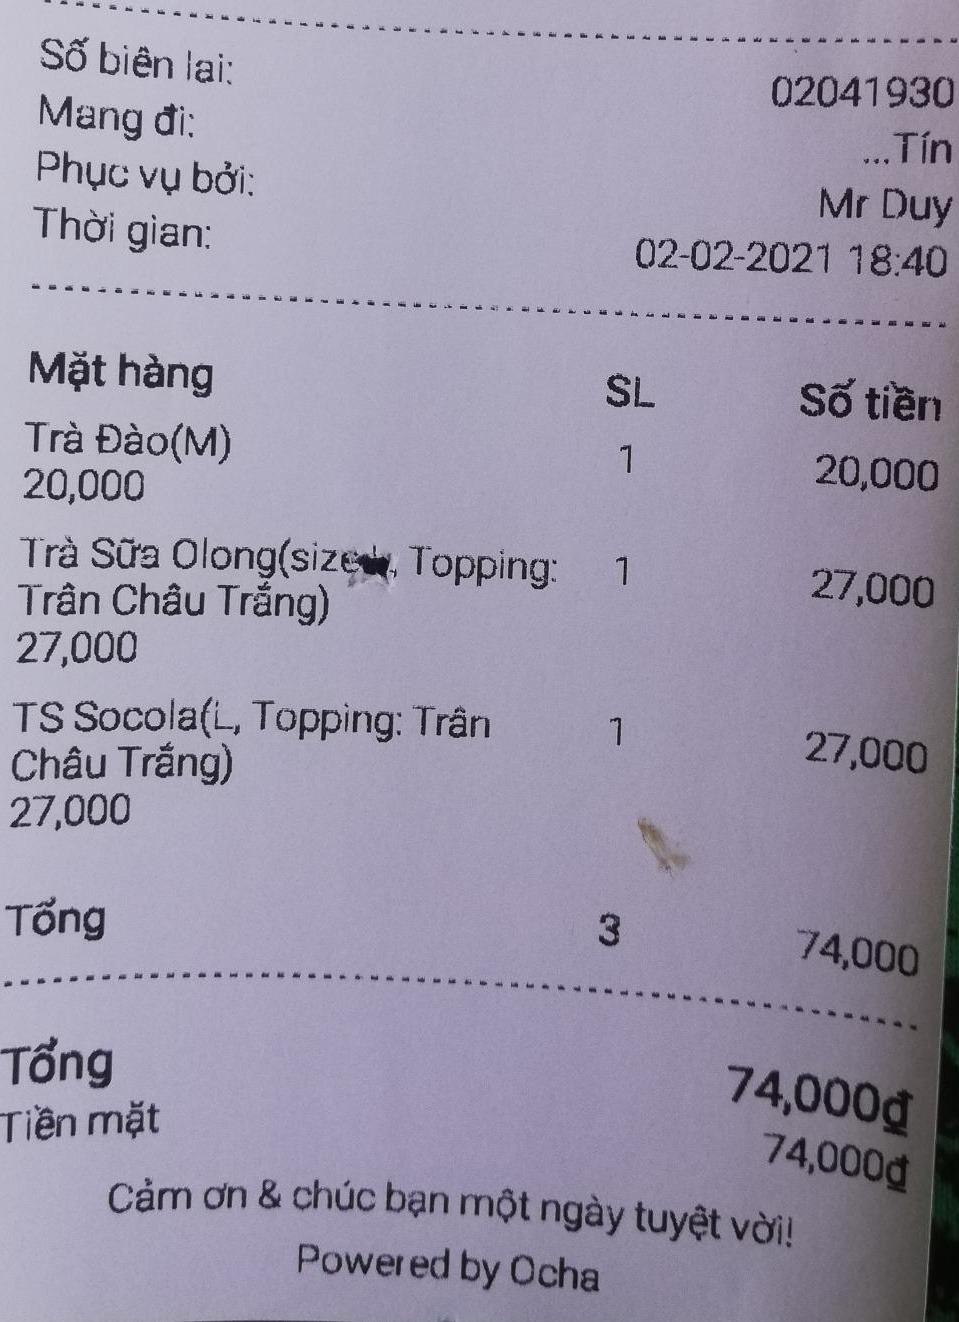
Số biên lai: 02041930
Mang đi: ...Tín
Phục vụ bởi: Mr Duy
Thời gian: 02-02-2021 18:40

<table>
<tr><th>Mặt hàng</th><th>SL</th><th>Số tiền</th></tr>
<tr><td>Trà Đào(M)<br>20,000</td><td>1</td><td>20,000</td></tr>
<tr><td>Trà Sữa Olong(size L, Topping: Trân Châu Trắng)<br>27,000</td><td>1</td><td>27,000</td></tr>
<tr><td>TS Socola(L, Topping: Trân Châu Trắng)<br>27,000</td><td>1</td><td>27,000</td></tr>
<tr><td>Tổng</td><td>3</td><td>74,000</td></tr>
</table>

Tổng 74,000đ
Tiền mặt 74,000đ
Cảm ơn & chúc bạn một ngày tuyệt vời!
Powered by Ocha